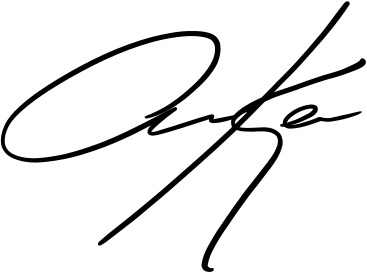
Signature of: anna kendrick